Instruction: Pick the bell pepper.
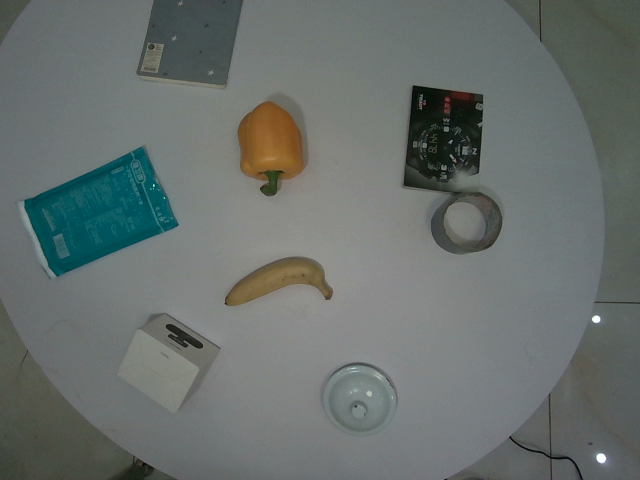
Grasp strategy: vertical